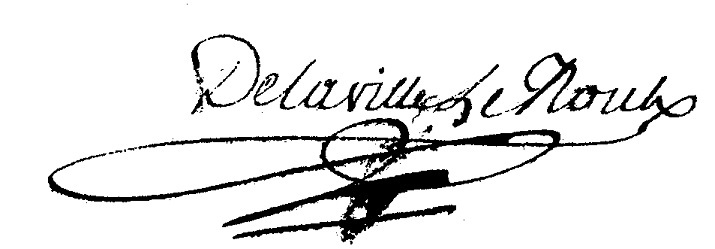
Signature of: joseph delaville leroulx